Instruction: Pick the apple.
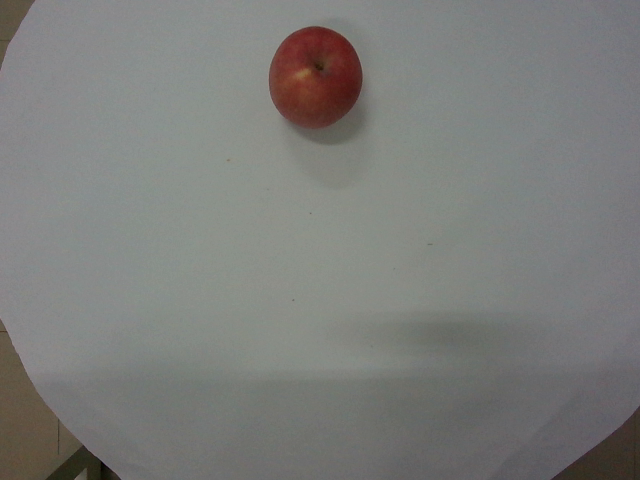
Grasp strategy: vertical